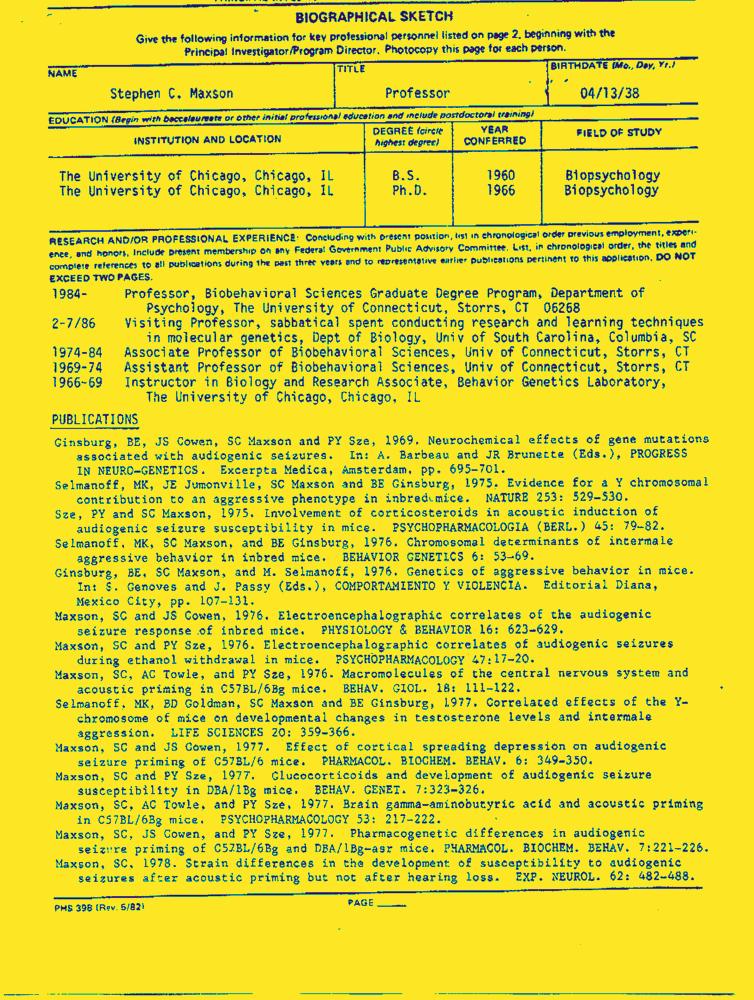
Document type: Resume-Doc